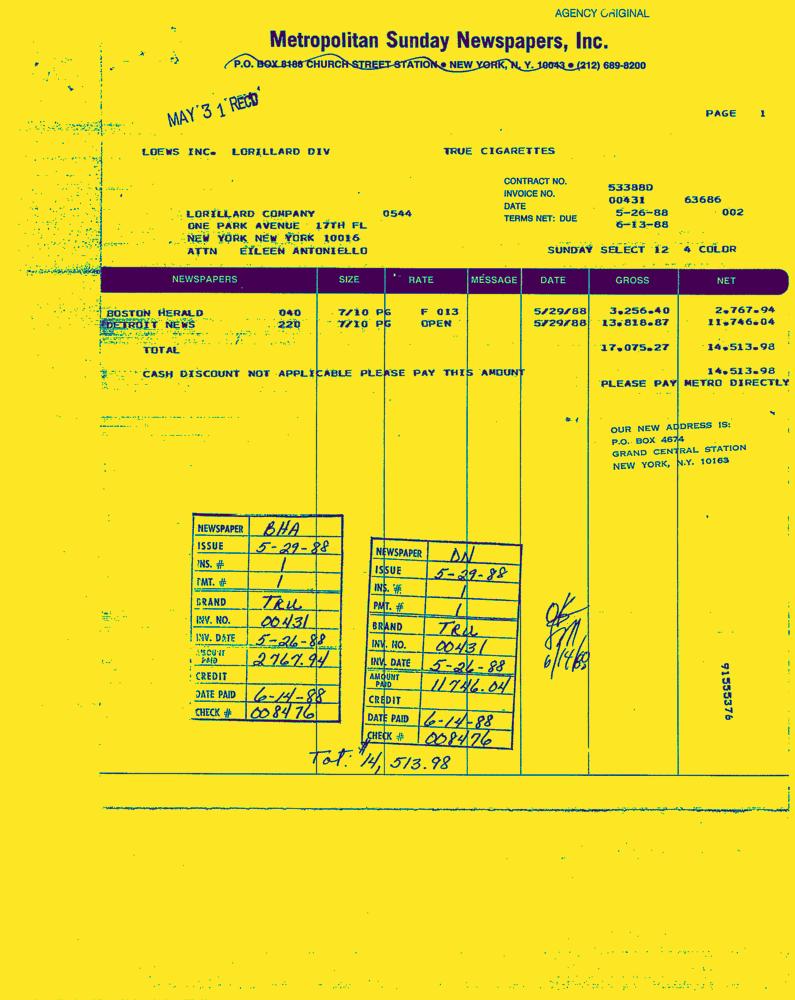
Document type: Invoice-Doc